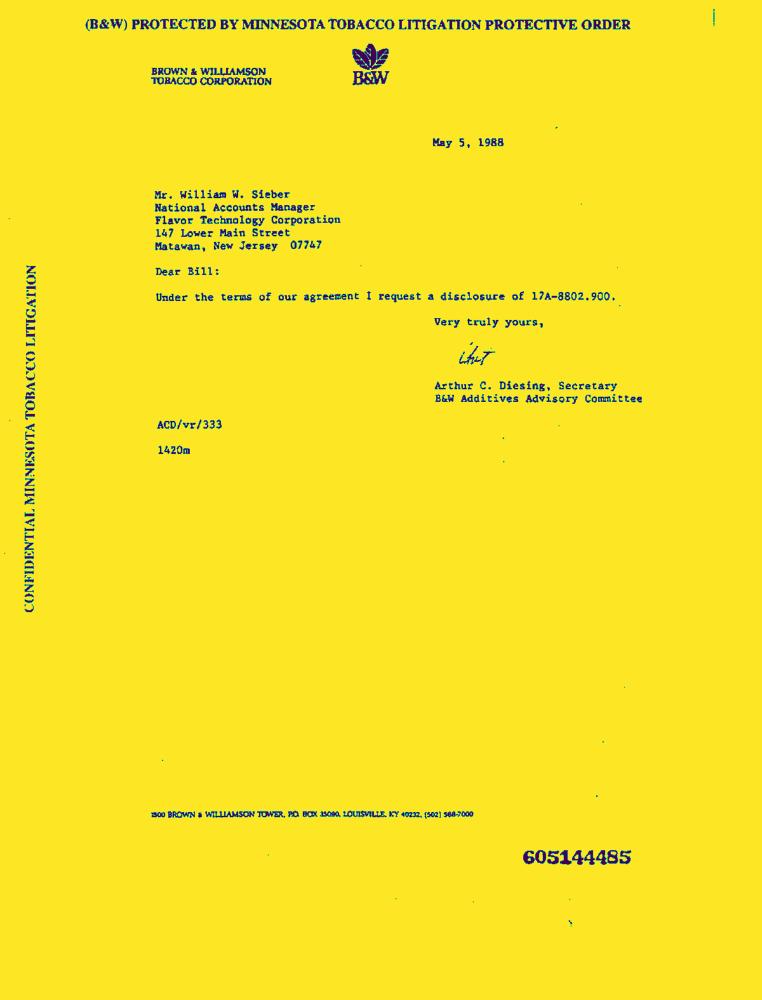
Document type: Letter-Doc